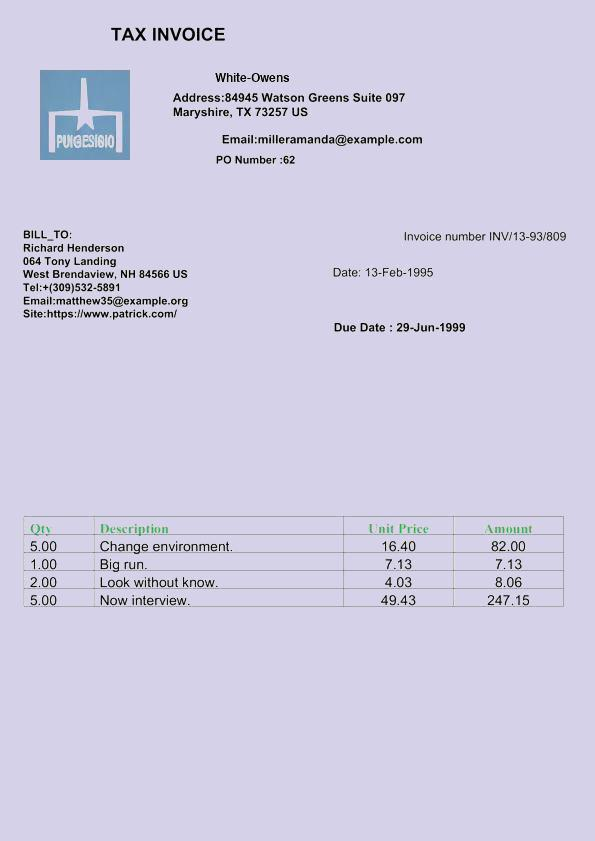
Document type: Invoice